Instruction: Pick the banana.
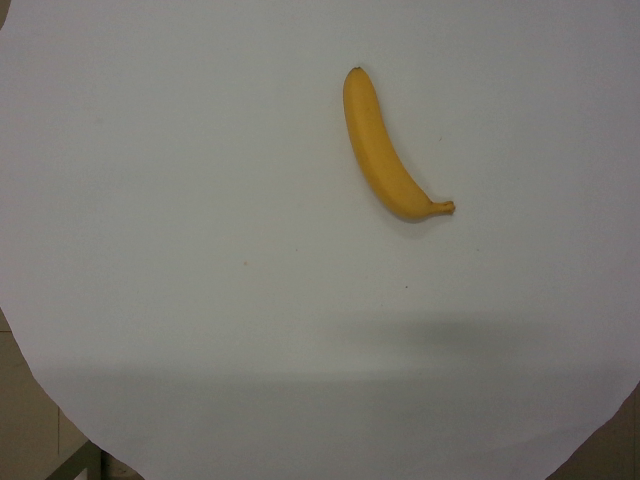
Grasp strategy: vertical